Question: What could the diagnosis suggest?
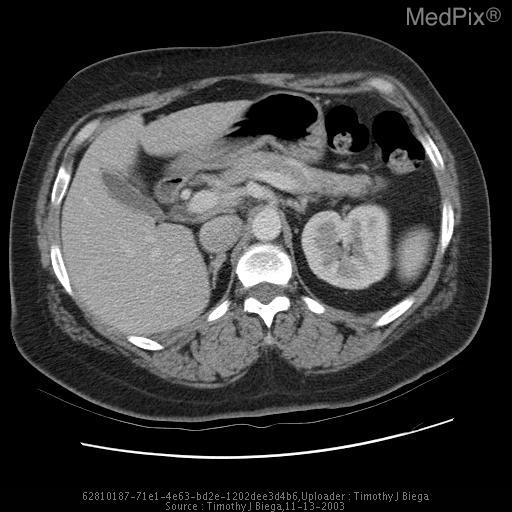
Answer: The possible diagnosis includes Renal agenesis.